Question: What do the imaging results show?
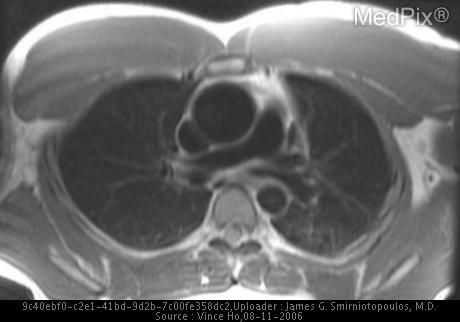
Answer: The imaging shows On axial (Figure A) and sagittal (Figure B) black blood DIR FSE images, the patient is noted to have a dilated ascending aorta, which measures approximately 48 mm in diameter. Steady state free precession is a relatively newer MR pulse sequence that provides good homogeneity of the bright blood pool signal and confirms the aortic dilatation noted on black blood images (Figures C and D).  On cine bright blood MR using fast gradient echo imaging, a distinctive systolic flow jet (Figure E, arrow) is noted which arises from the posterior aortic valve into the ascending aorta. This moderate to large jet is consistent with moderate to severe aortic stenosis.  No diastolic jet to suggest aortic insufficiency was seen (not shown).  On cine bright blood phase contrast imaging at the level of the aortic valve, the aortic valve orifice is noted to be lens shaped (Figure F, arrowheads).  Contrast-enhanced three-dimensional MRA (Figure G) confirmed the dilated ascending aortic root and absence of an aortic dissection or coarctation. Figure A. Axial Double IR FSE On DIR FSE images (A, axial; B, sagittal), dilation of the ascending aorta to 4.8 cm is well seen.  This is confirmed on corresponding bright blood images (C, axial; D, sagittal) performed using a steady state free precession pulse sequence.  Ao = ascending aorta.